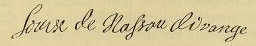
Signature of: countess louise henriette of nassau